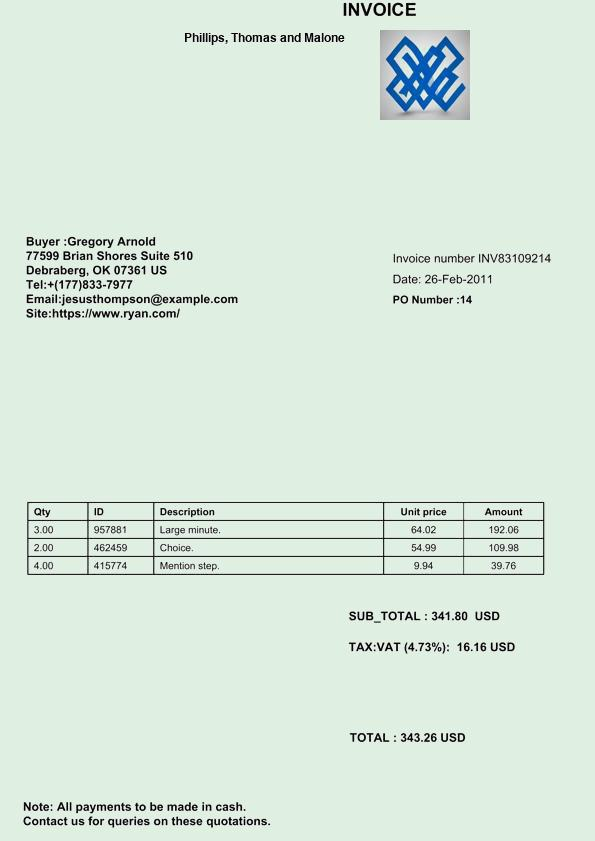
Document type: Invoice